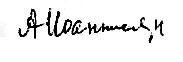
Signature of: arab shamilov